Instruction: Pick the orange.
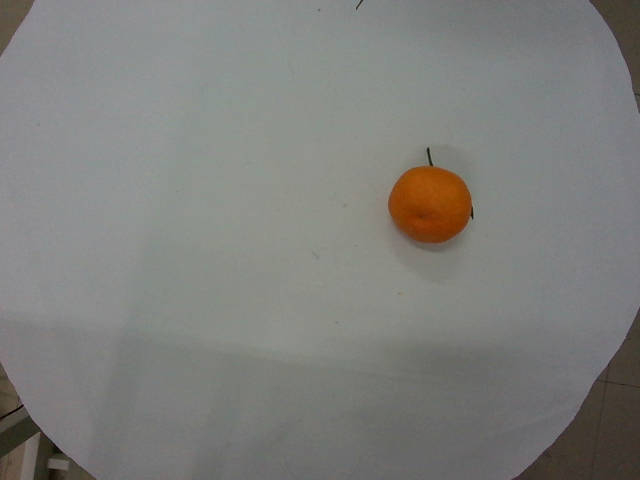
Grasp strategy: vertical